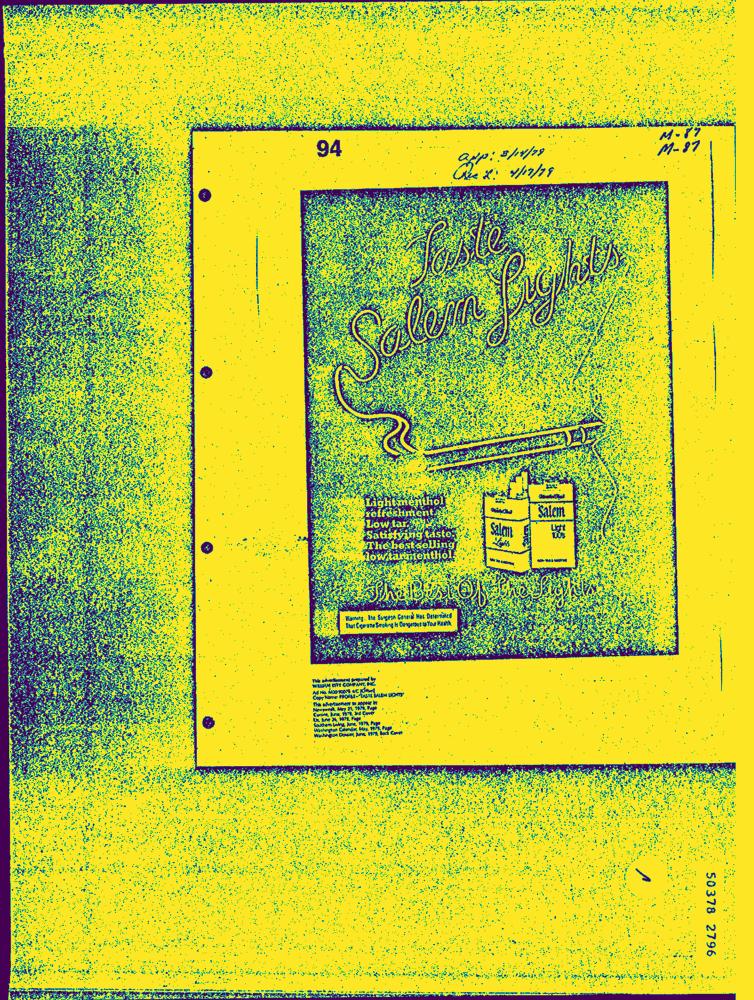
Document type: AD